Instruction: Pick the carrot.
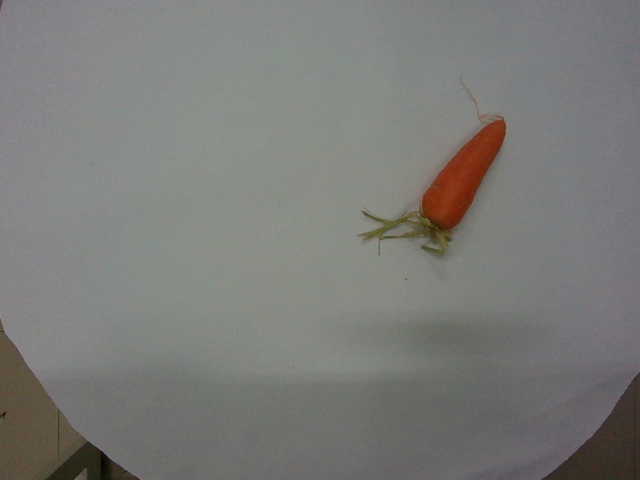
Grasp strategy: vertical